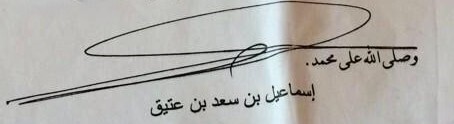
Signature of: ismāʿīl ibn saʿd ibn ʿatīq